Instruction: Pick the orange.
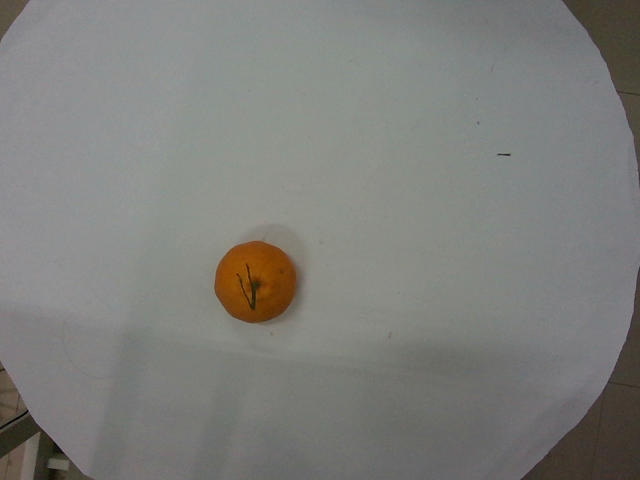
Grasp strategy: vertical